Question: What is the suspected problem?
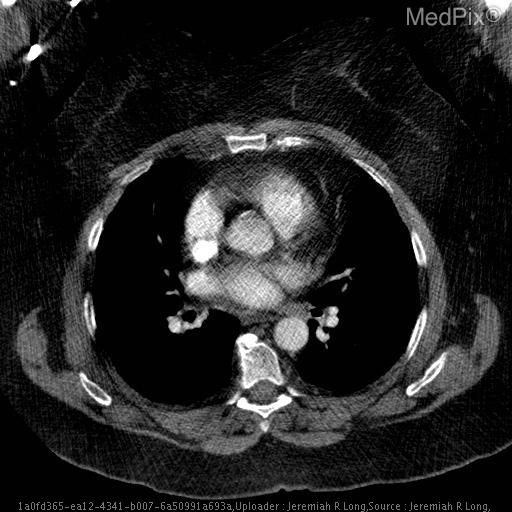
Answer: The findings suggest Axial CT images with intravenous contrast material demonstrate mild smooth thickening of the interatrial septum with diffuse fat attenuation. No pulmonary embolims was present.  Note the large amount of subcutaneous fat circumferentially compatible with a large body mass index.. Axial CT images with intravenous contrast material demonstrate mild smooth thickening of the interatrial septum with diffuse fat attenuation. No pulmonary embolims was present.  Note the large amount of subcutaneous fat circumferentially compatible with a large body mass index.. The patient might have a history of Shortness fo breath with concern for pulmonary embolism..